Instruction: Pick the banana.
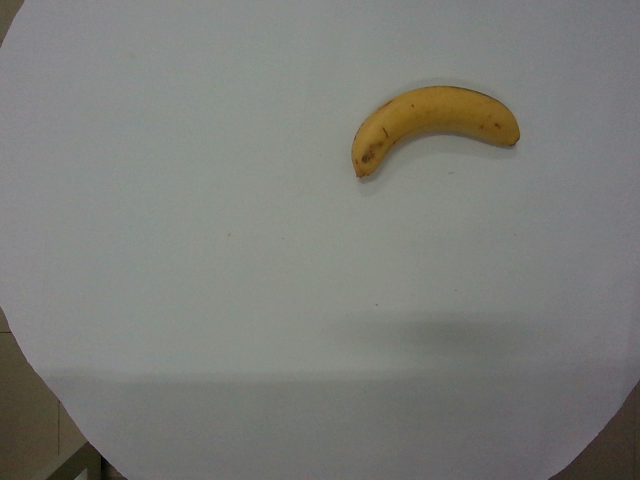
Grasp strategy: vertical